Question: What is the filing due date as per the document?
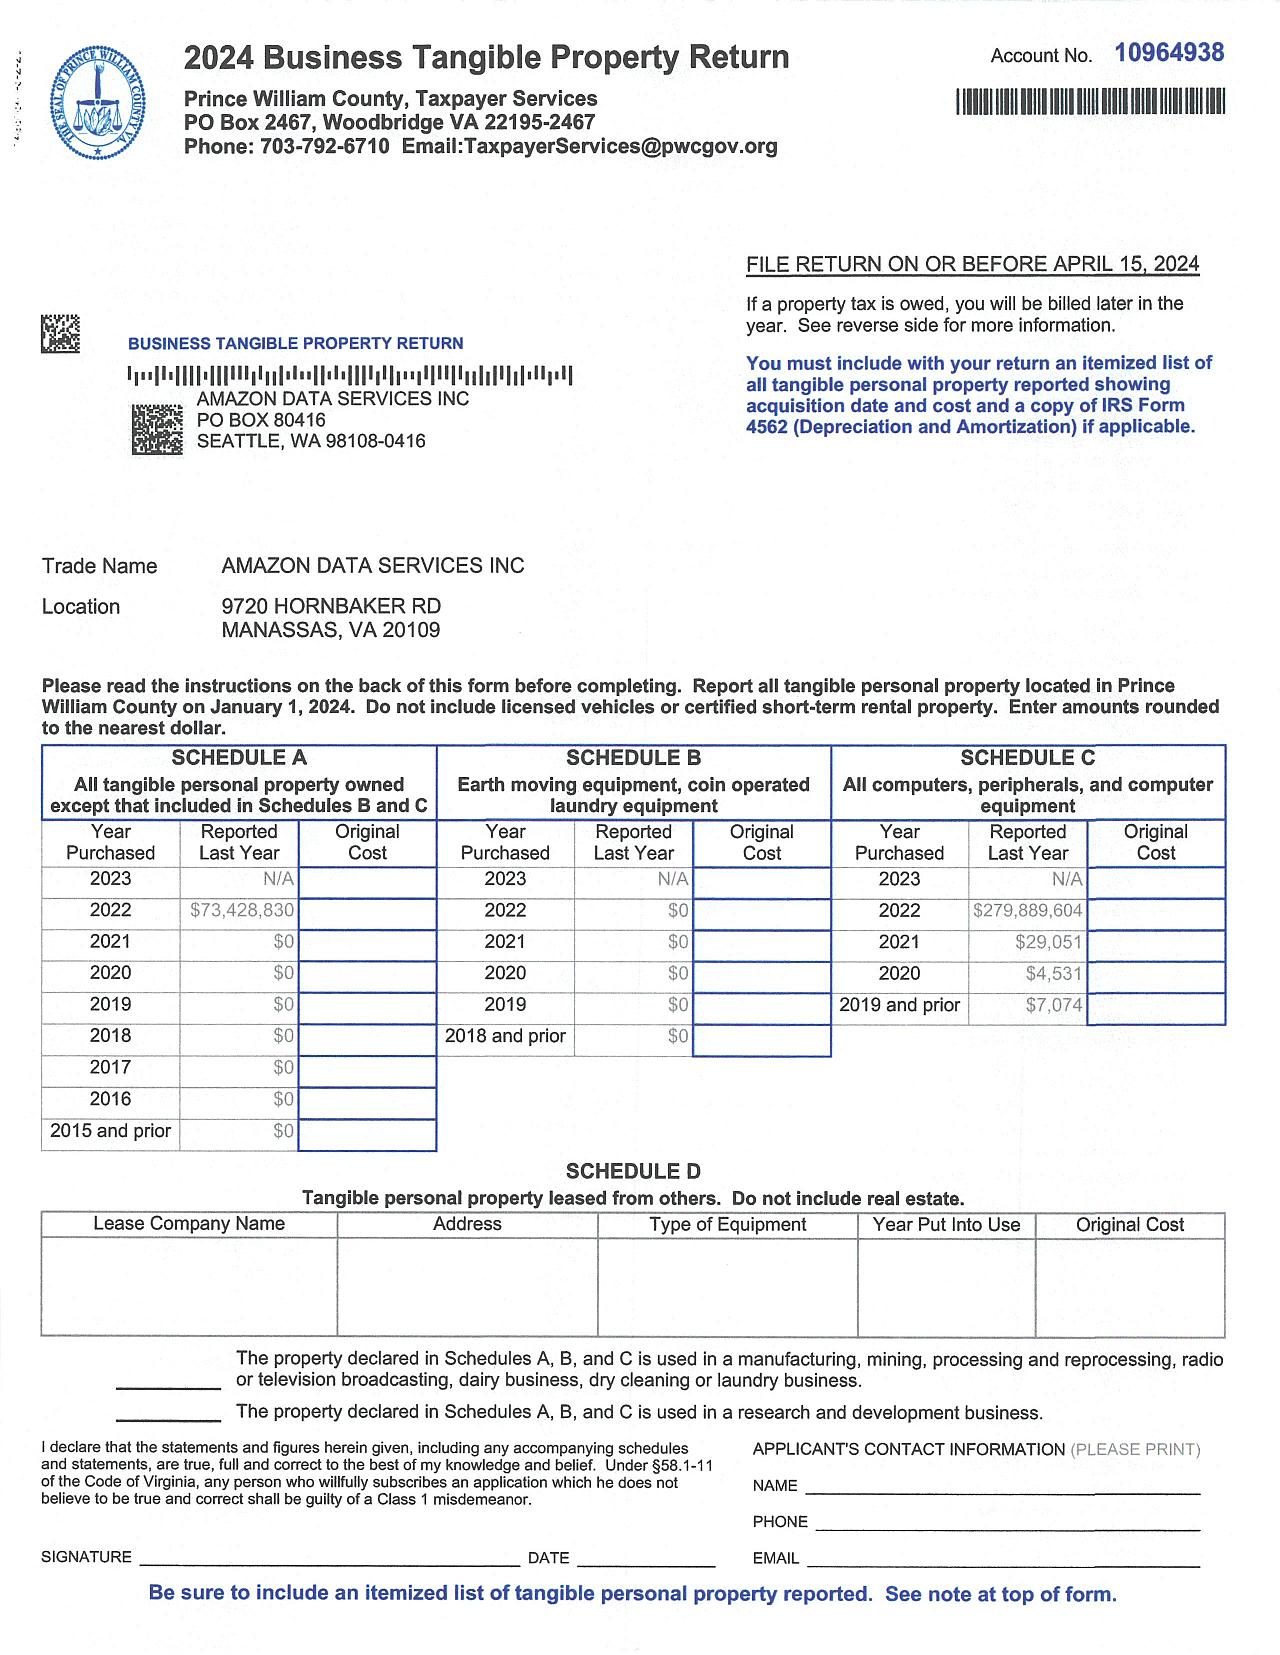
Answer: "15-Apr-24"